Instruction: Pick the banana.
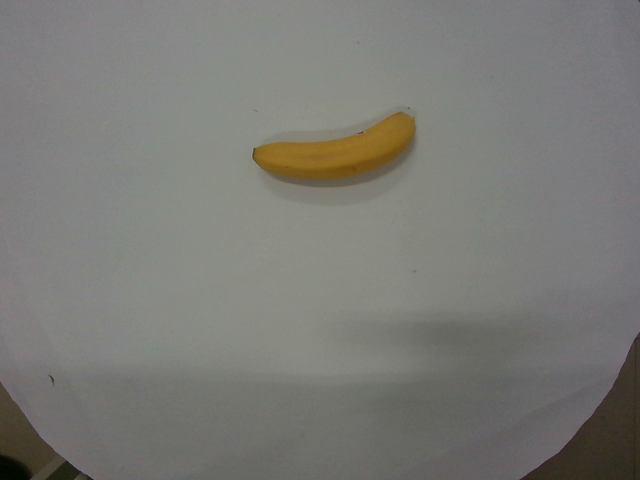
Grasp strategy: vertical